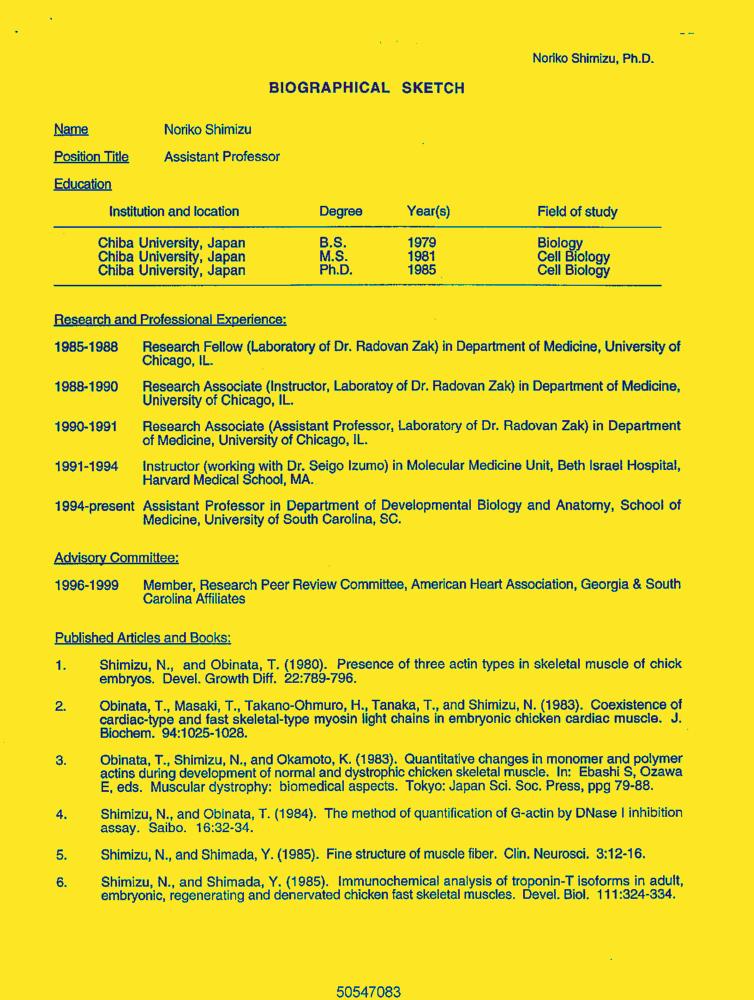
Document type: Resume-Doc